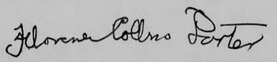
Signature of: florence collins porter